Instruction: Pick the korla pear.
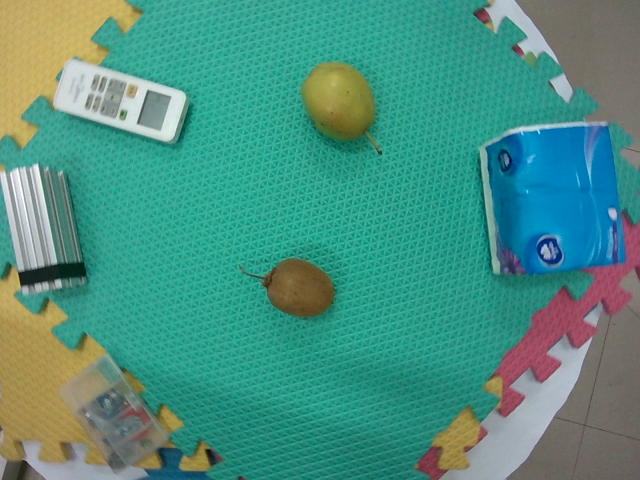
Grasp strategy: vertical